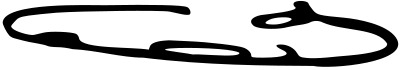
Signature of: philippe takla